Question: What is the potential diagnosis?
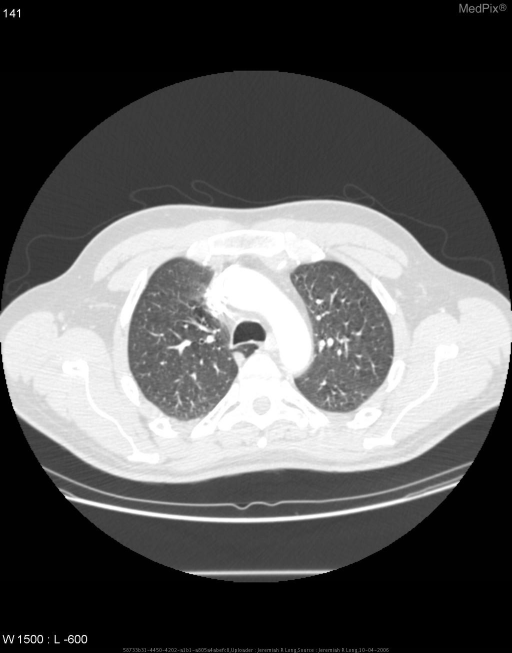
Answer: The possible diagnosis includes Azygous lobe
Focal atelectasis or pleural scarring..